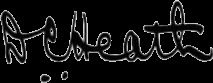
Signature of: daniel collamore heath